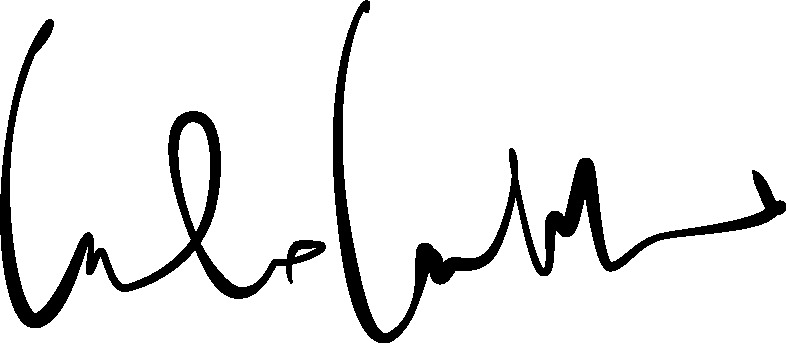
Signature of: carlo calenda